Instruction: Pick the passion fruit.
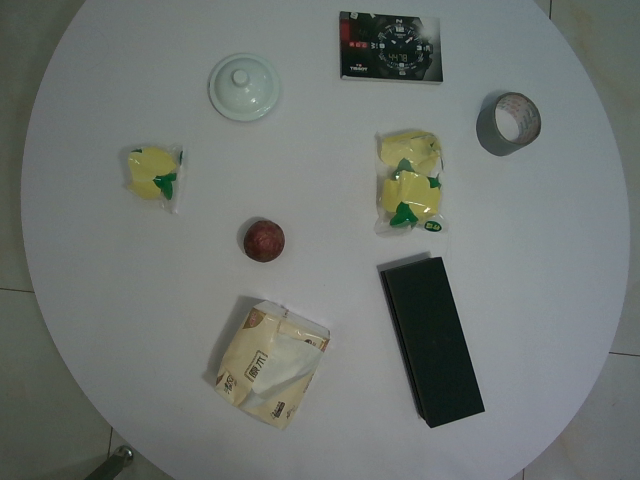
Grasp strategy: vertical